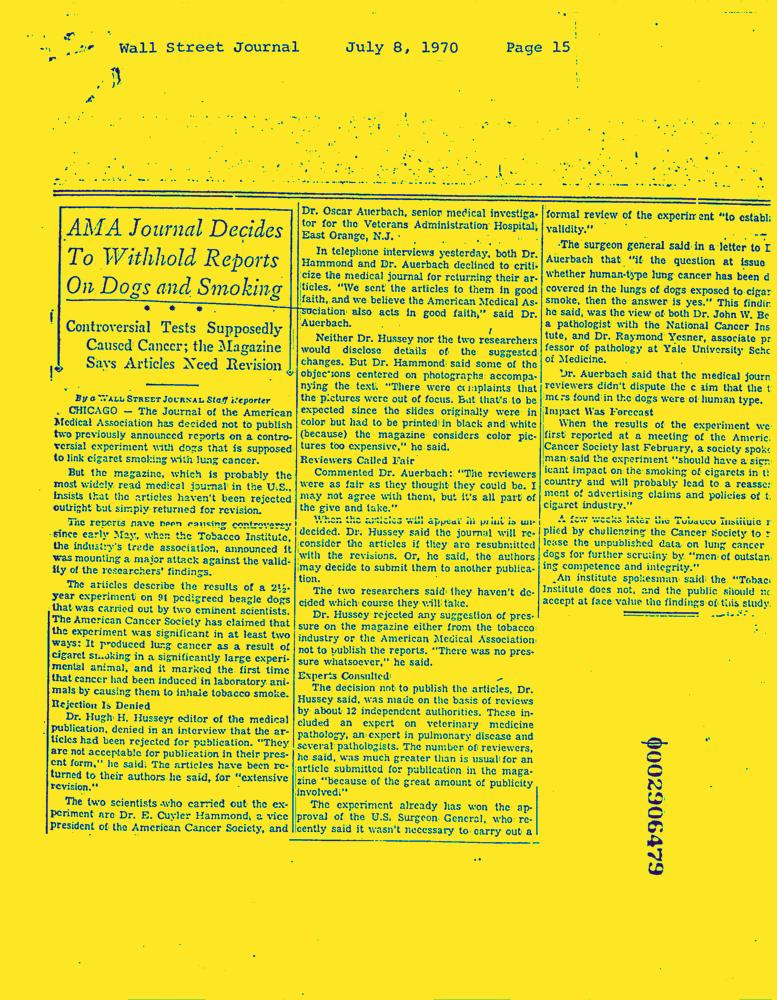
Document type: News-Article